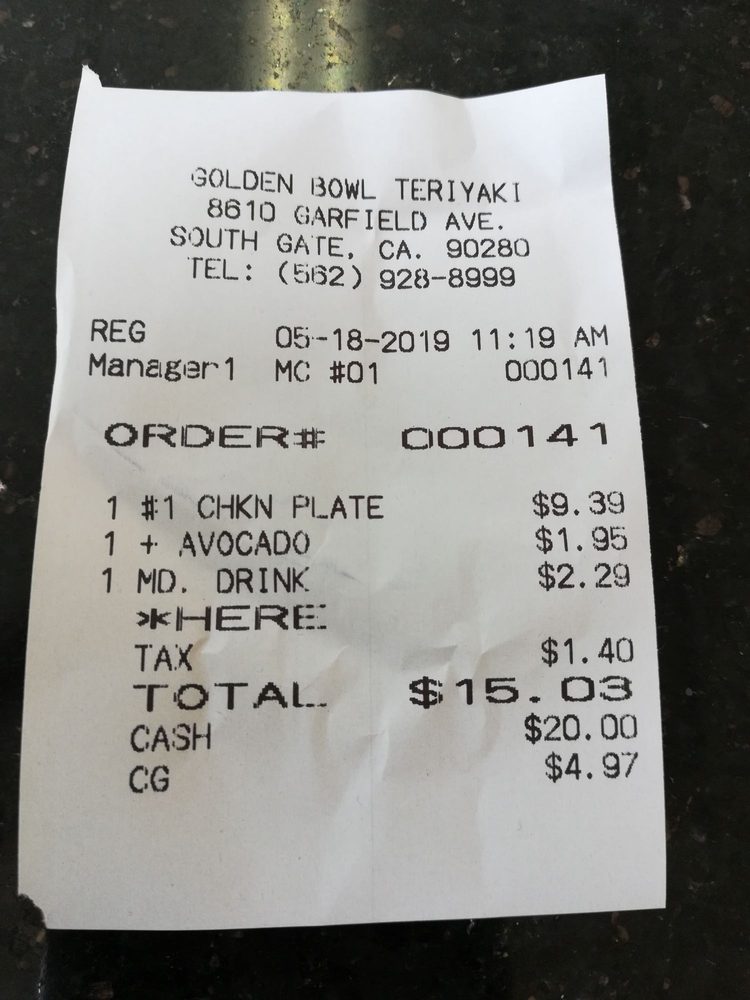
gt_parse: date: 05-18-2019
criticals: name: TOTAL
price: $15.03
store: GOLDEN BOWL TERIYAKI
tell: (562) 928-8999